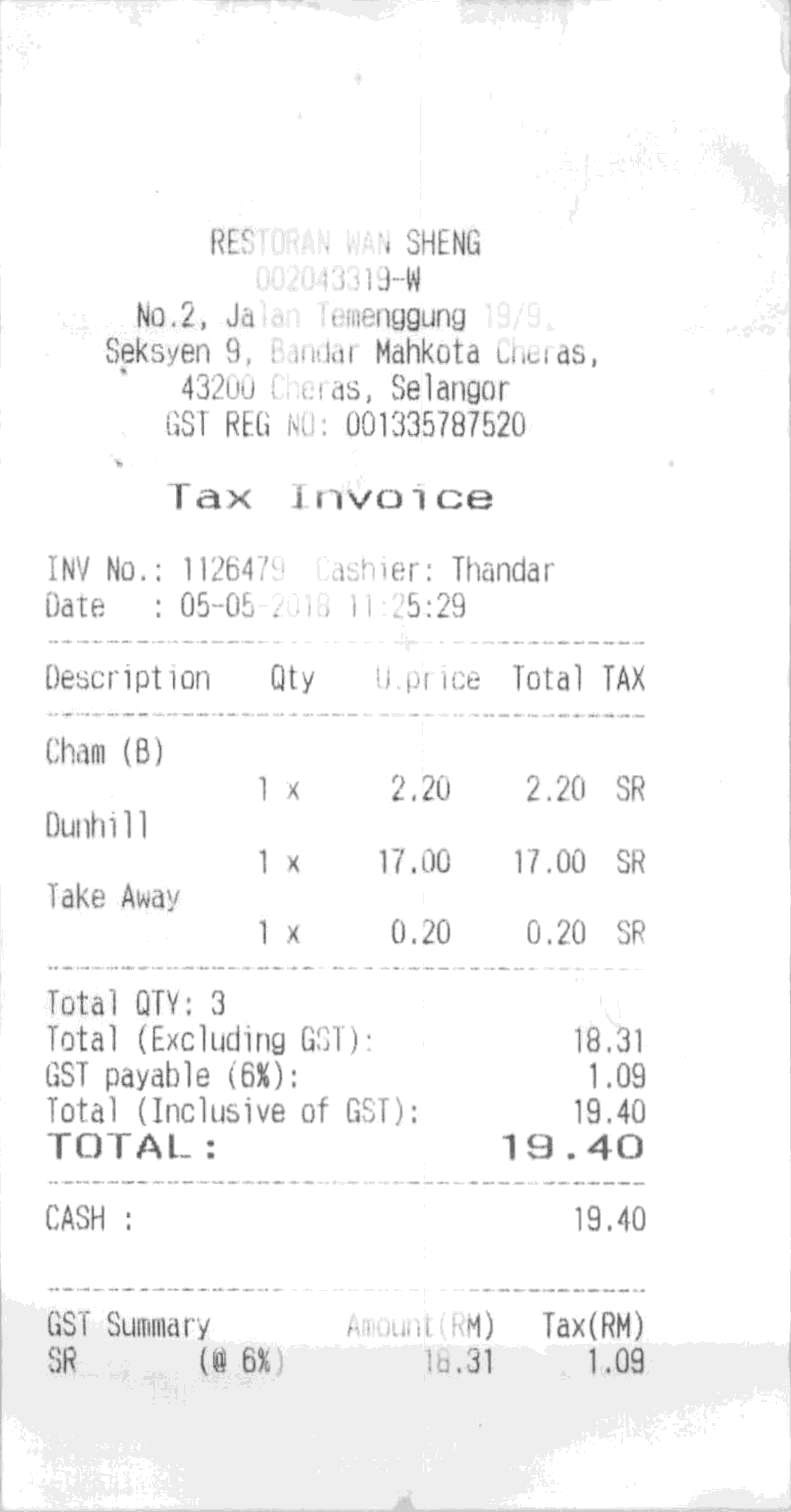
RESTORAN WAN SHENG
002043319-W
NO.2, JALAN TEMENGGUNG 19/9,
SEKSYEN 9, BANDAR MAHKOTA CHERAS,
43200 CHERAS, SELANGOR
GST REG NO: 001335787520
TAX INVOICE
INV NO. : 1126479
CASHIER: THANDAR
DATE
: 05-05-2018 11:25:29
DESCRIPTION
QTY
U.PRICE
TOTAL
TAX
CHAM (B)
1 X
2.20
2.20
SR
DUNHILL
1 X
17.00
17.00
SR
TAKE AWAY
1 X
0.20
0.20
SR
TOTAL QTY: 3
TOTAL (EXCLUDING GST):
18.31
GST PAYABLE (6%):
1.09
TOTAL (INCLUSIVE OF GST):
19.40
TOTAL :
19.40
CASH :
19.40
GST SUMMARY
AMOUNT(RM)
TAX(RM)
SR
(@ 6%)
18.31
1.09